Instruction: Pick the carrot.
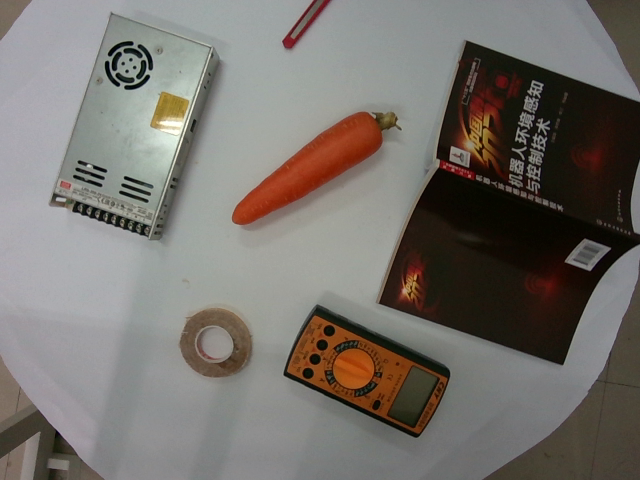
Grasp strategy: vertical